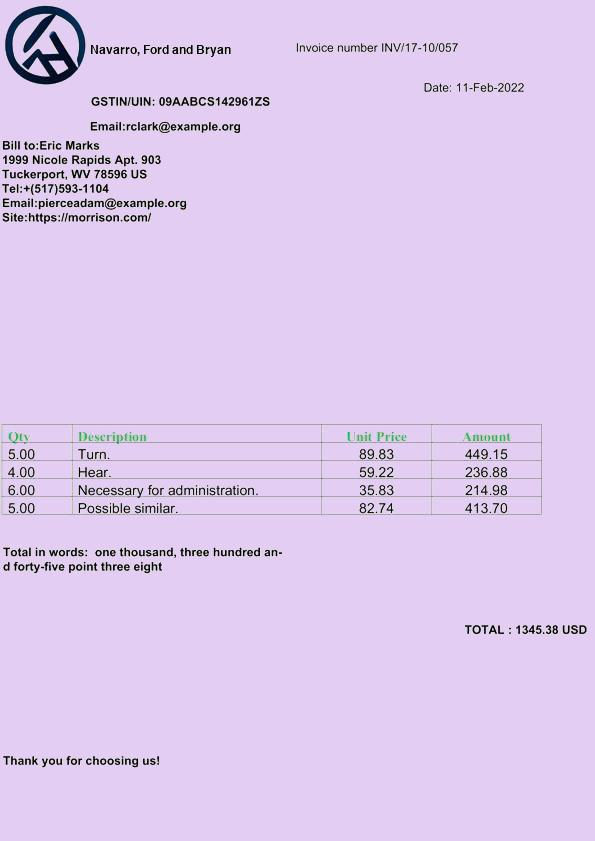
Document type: Invoice